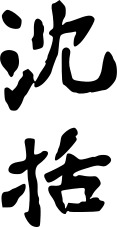
Signature of: shen kuo